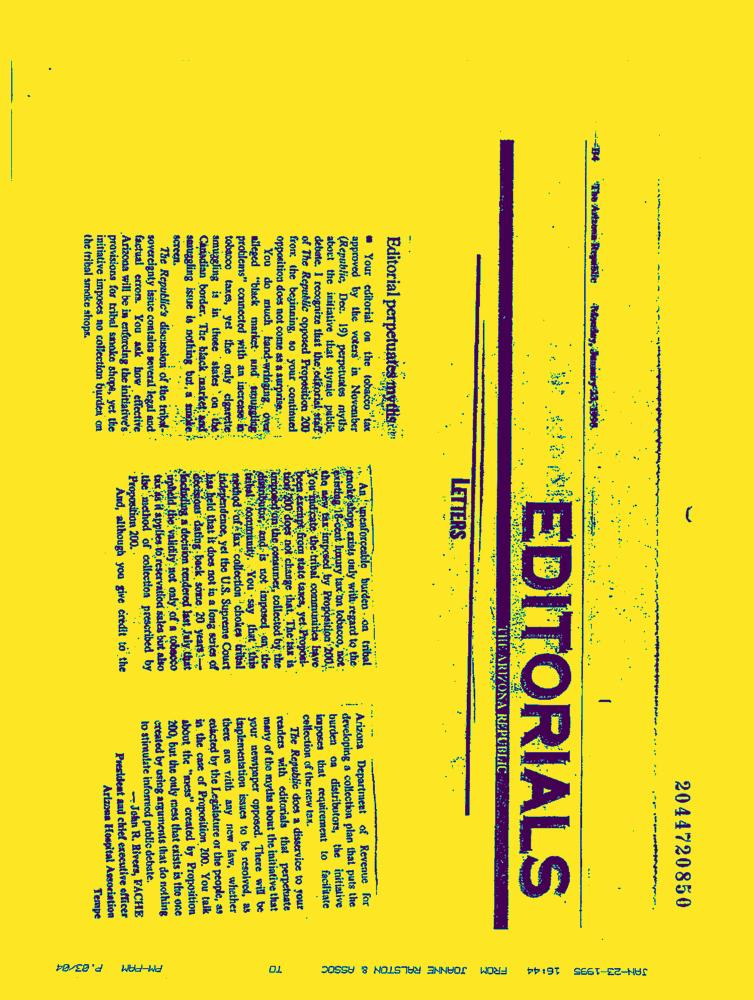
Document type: News-Article